Question: What is the name of the tenant mentioned in the document?
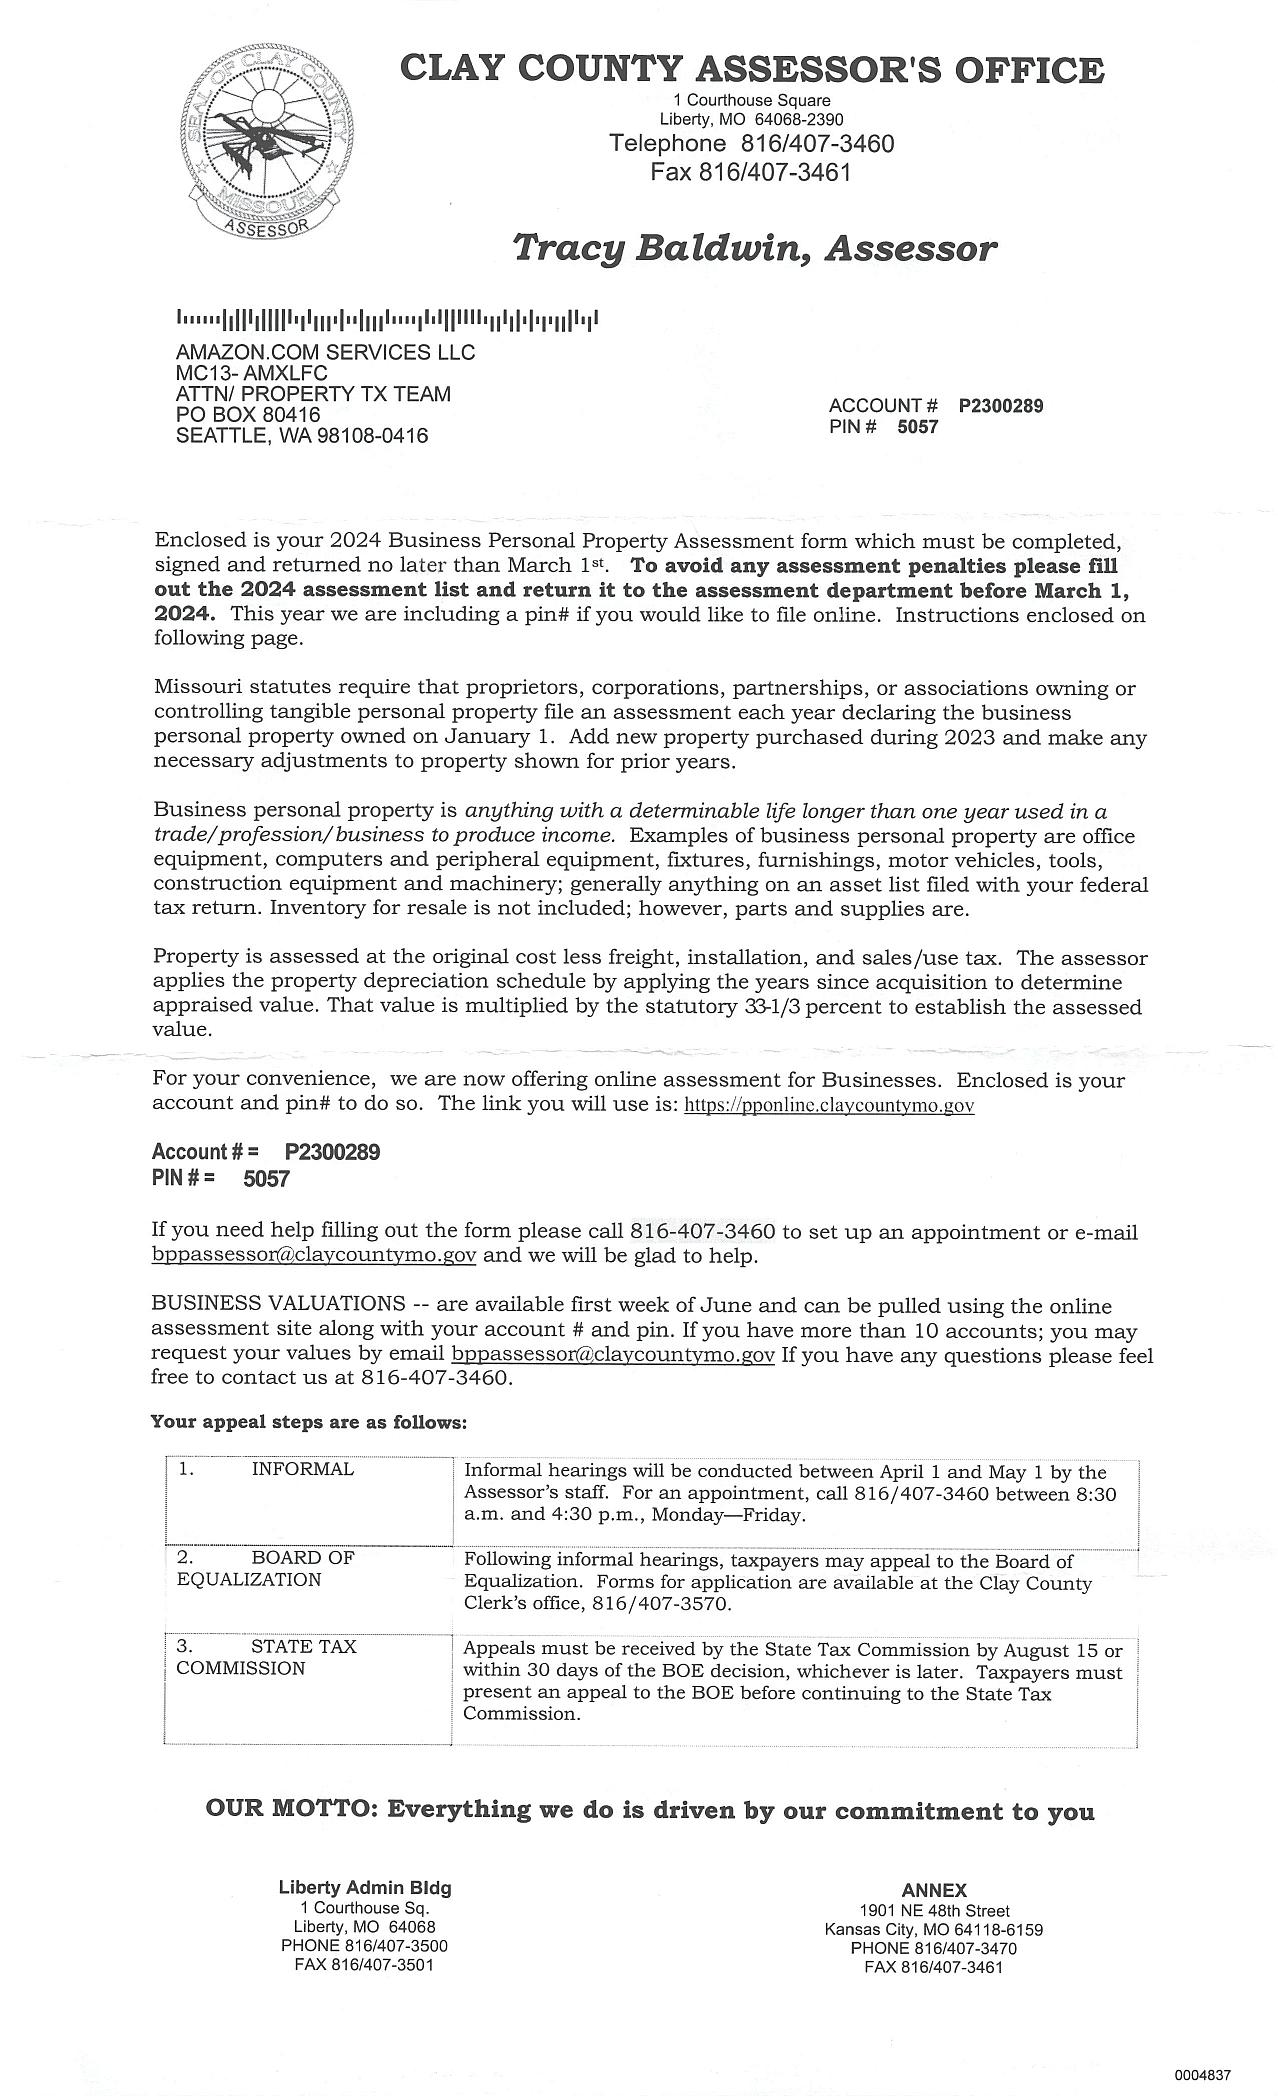
Answer: "AMAZON.COM SERVICES LLC"